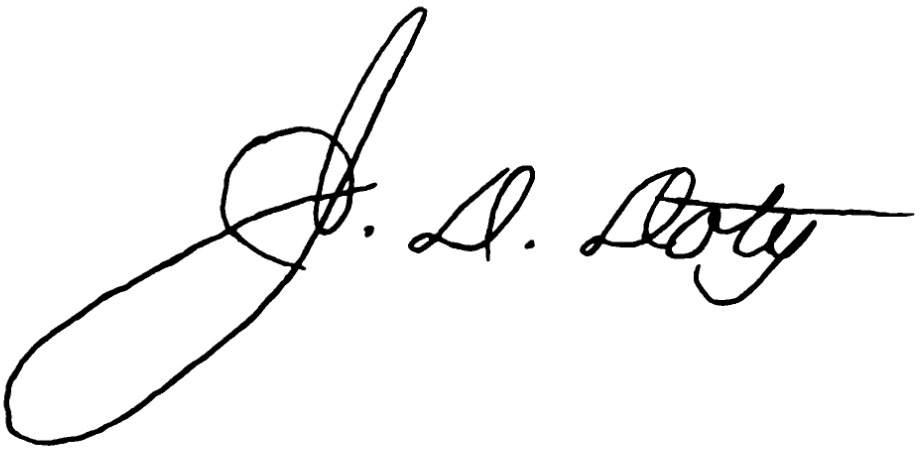
Signature of: james duane doty